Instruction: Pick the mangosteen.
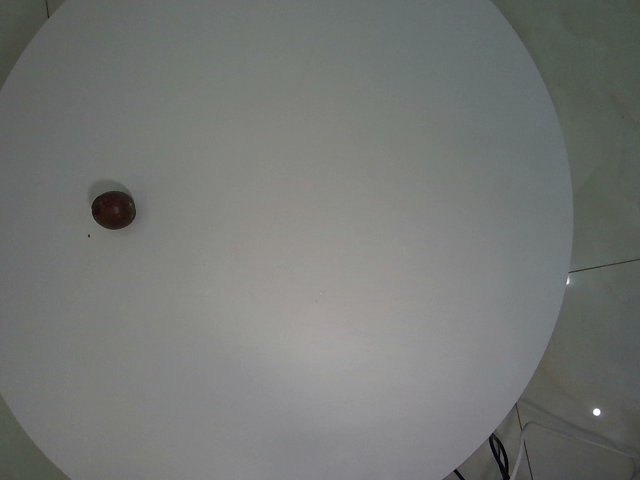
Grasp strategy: vertical